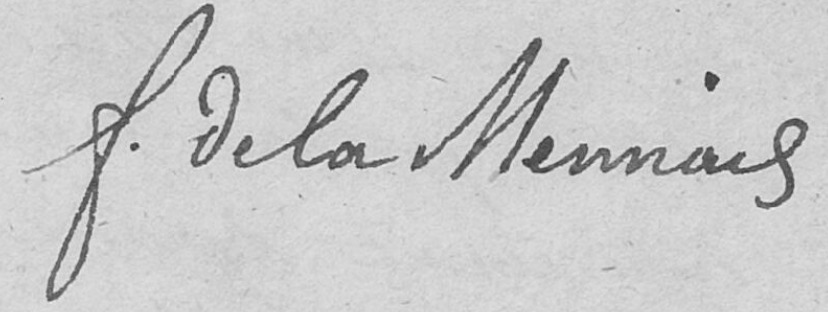
Signature of: félicité de la mennais